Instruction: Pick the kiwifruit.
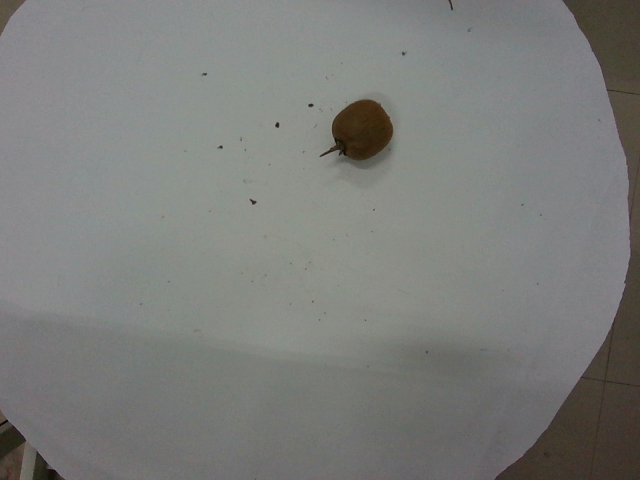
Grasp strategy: vertical